Identify and extract the amount in words, amount in numbers, payee name, cheque date, and bank name from the image.
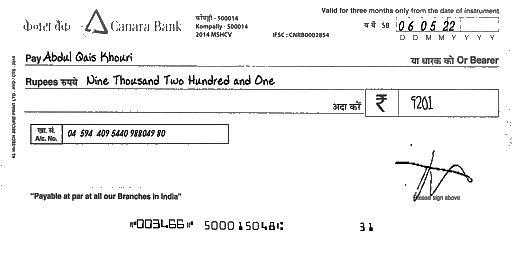
amt_in_words: Nine Thousand Two Hundred and One
amt_in_figures: 9201
payee_name: Abdul Qais Khouri
bank_name: Canara Bank
cheque_date: 06/05/22